Question: What was observed in the imaging?
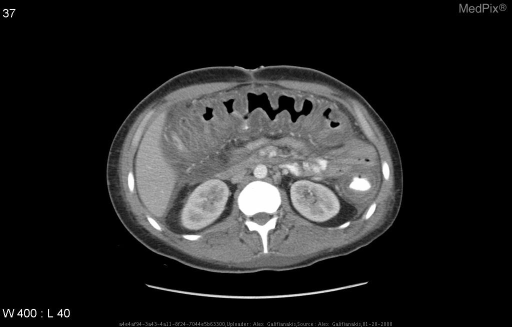
Answer: The imaging shows Abdominal CT demonstrates diffuse colonic wall thickening and a shaggy endoluminal contour.  Mucosal and submucosal edema results in "accordian pattern" or "target sign." Abdominal CT demonstrates diffuse colonic wall thickening and a shaggy endoluminal contour.  Mucosal and submucosal edema results in "accordian pattern or "target sign..